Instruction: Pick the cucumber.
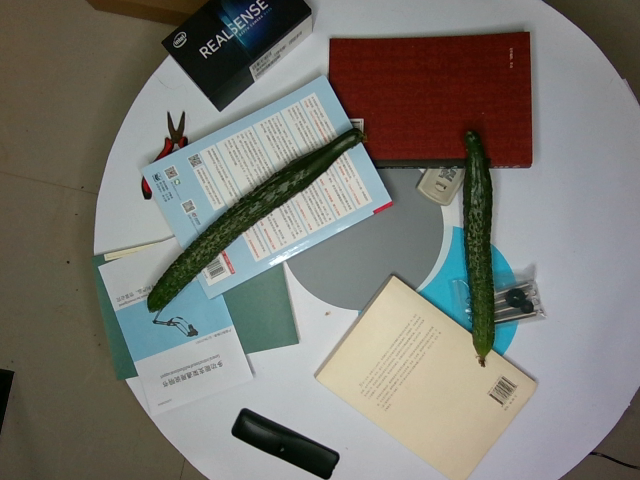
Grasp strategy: vertical